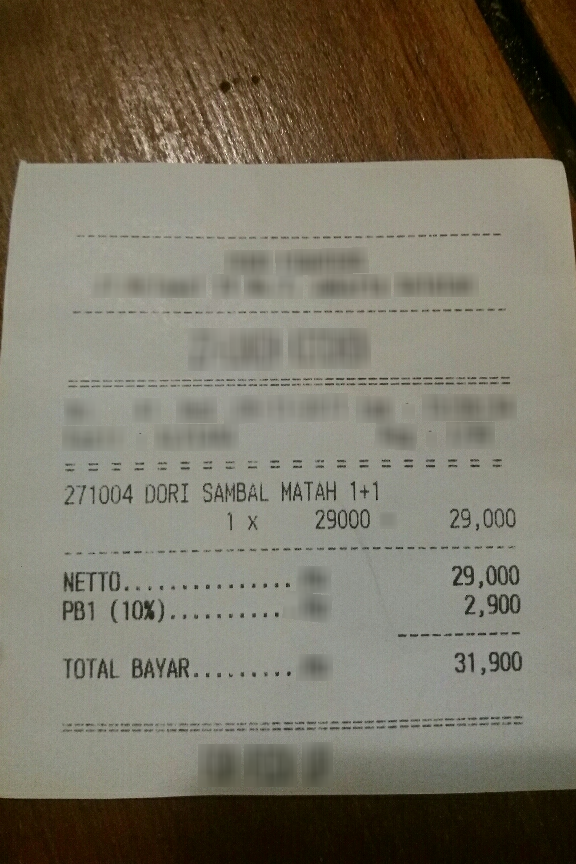
Number of items: 5
Subtotal: 29,000
Tax: 2,900
Total: 31,900
OCR text regions:
text: x
text: 271004
text: DORI
text: SAMBAL
text: MATAH
text: 1+1
text: 1
text: 29000
text: 29,000
text: NETTO.
text: 29,000
text: PB1
text: (10%)
text: 2,900
text: TOTAL
text: BAYAR.
text: 31,900